Question: What might the diagnosis be?
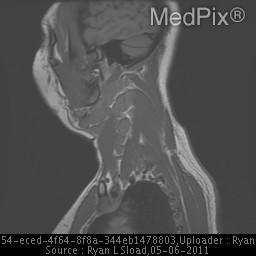
Answer: The possible diagnosis includes •  Sarcoidosis
•  Lymphoma
•  Reactive lymphadenopathy (fungal, etc.)
•  Catscratch disease
•  Metastatic carcinoma.